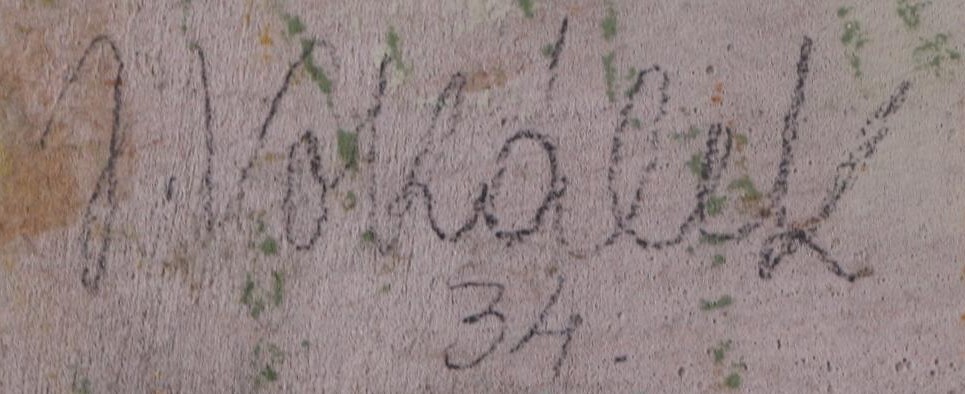
Signature of: josef vokálek